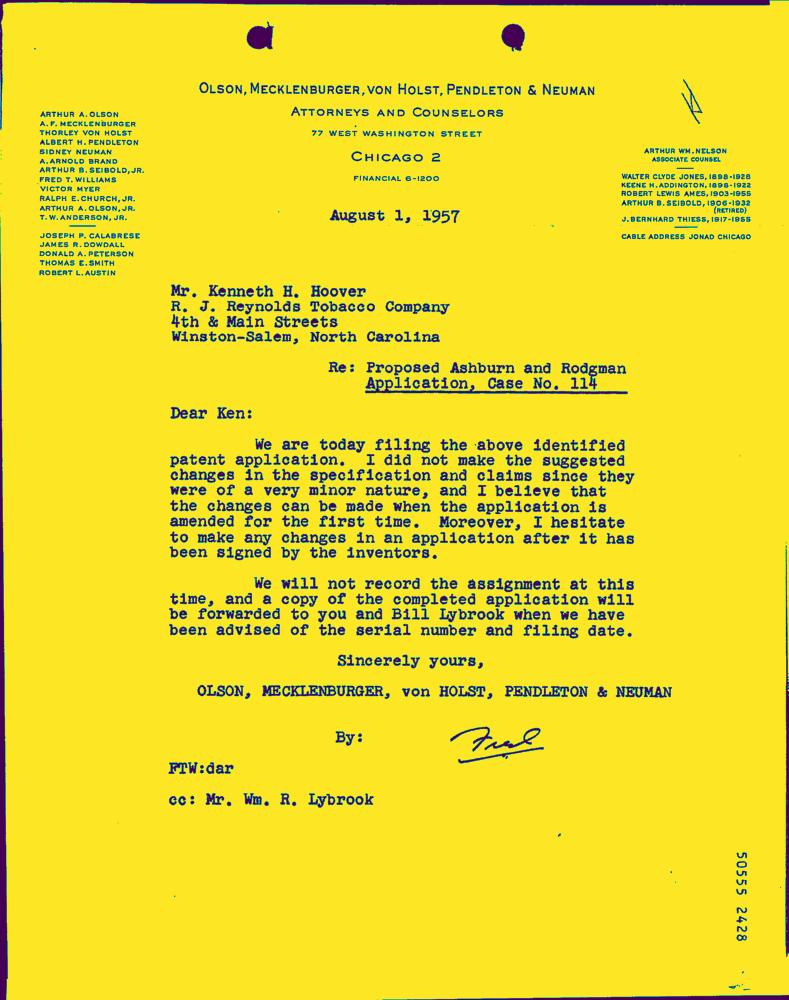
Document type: Letter-Doc